Question: What are the imaging findings?
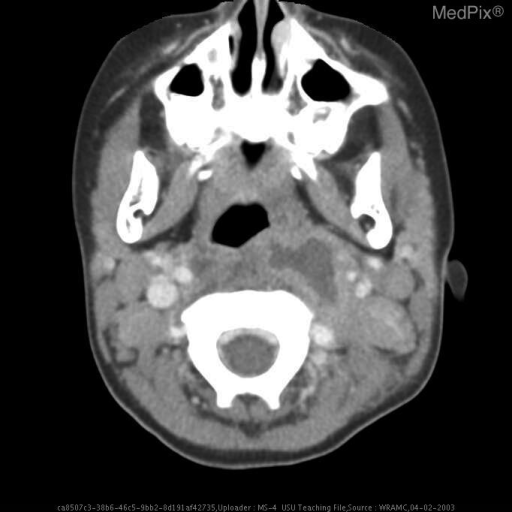
Answer: The imaging shows The is an irregularly margined fluid collection in left lateral retropharyngeal space measuring 1.3 x 2.7 cm at its level of greatest area in the axial plane. Although the slice thickness is not noted the lesion extends from the nasopharynx to the oropharynax and in all likelyhood inferiorly in the retropharyngeal space.  There is only minimal enchancement of the margin of the lesion. Irregularly margined fluid collection in left lateral retropharyngeal space measuring 1.3 x 2.7 cm in AP and transverse dimension.  Not well circumscribed or encapsulated..